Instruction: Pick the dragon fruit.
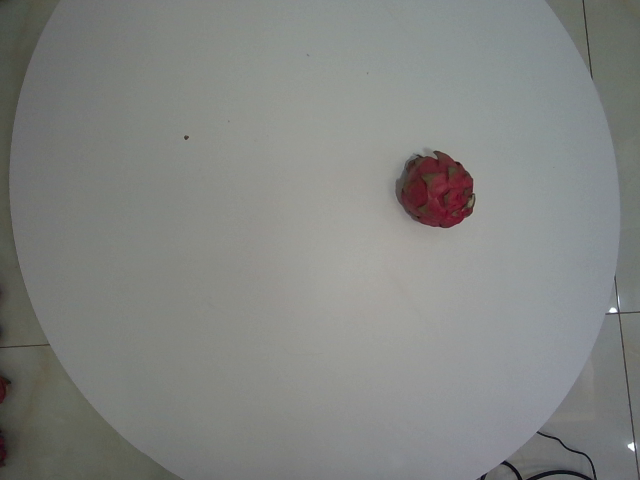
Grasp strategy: vertical